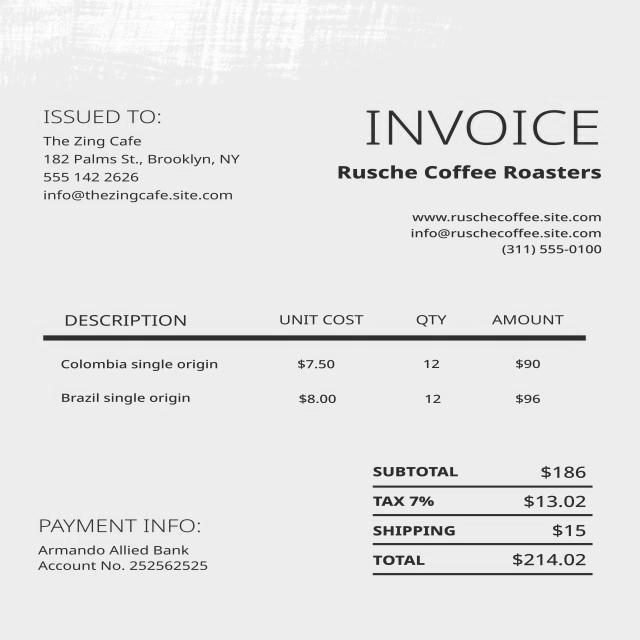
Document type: Invoice